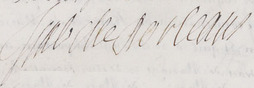
Signature of: élisabeth marguerite d orléans